Question: What appears to be the issue?
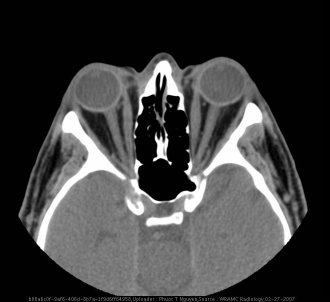
Answer: The findings suggest •  Bilateral proptosis and periorbital tissue edema
•  Enlarged inferior recti muscles
•  Increased periorbital fat distribution
•  Bellies of medial recti enlarged with normal tapering of tendons.
•  Enlarged superior, medial, inferior rectus muscles. Noncontrast axial CT image through orbits. Optic nerve intact, medial rectus muscle bellies enlarged with tapering of tendons, lateral recti normal.  Uniform, smooth, normal scleral wall thickness bilateral, increased intraconal fat.. The patient might have a history of 45 year-old man with a past history of malignant testicular neoplasm and Hashimoto’s thyroiditis, presents now with a several-month history of worsening eye swelling, dryness, and irritation, gradually progressing to lid retraction and intermittent blurry vision, prompting a referral to ophthalmology.  He denies recent trauma, fever, chills, nausea, headaches..